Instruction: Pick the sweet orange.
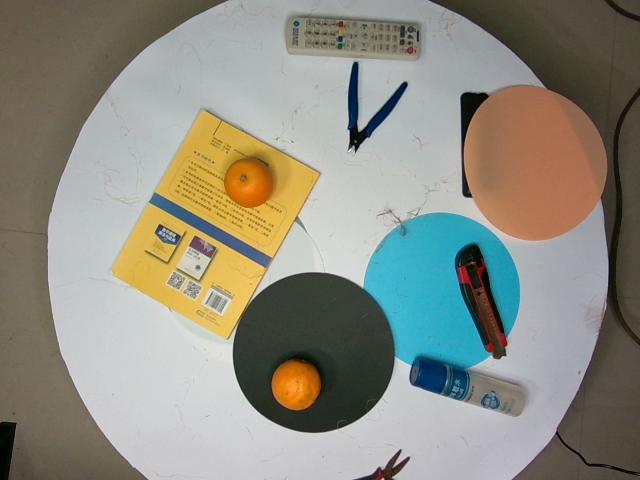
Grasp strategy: vertical